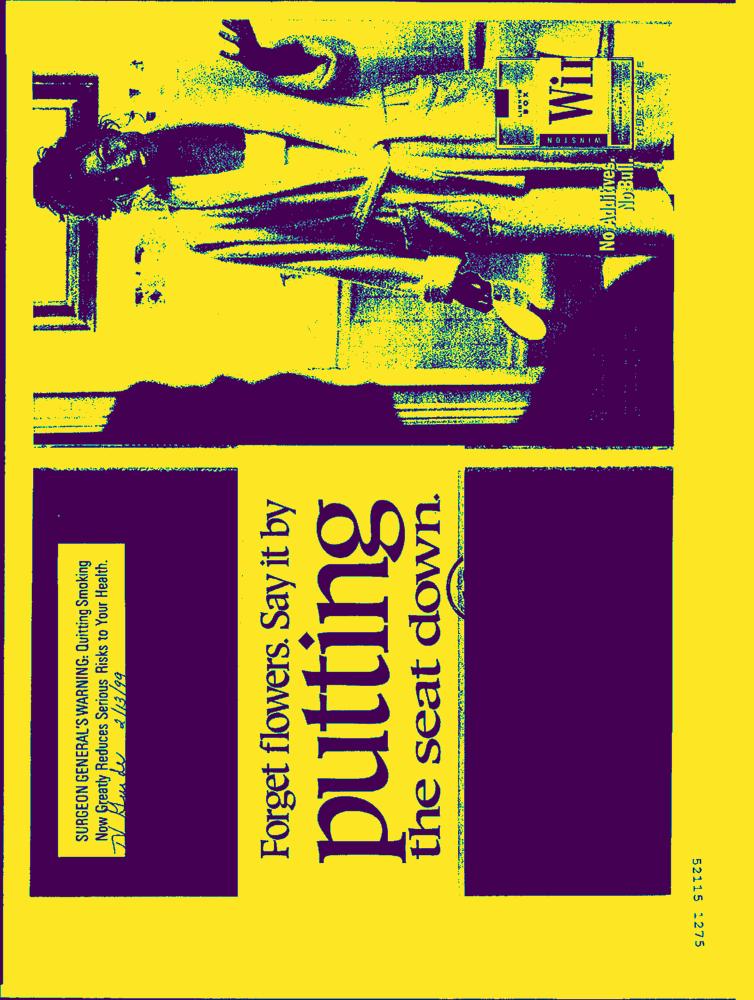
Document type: AD